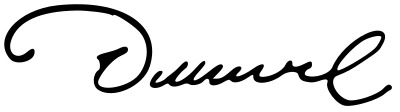
Signature of: gualberto villarroel